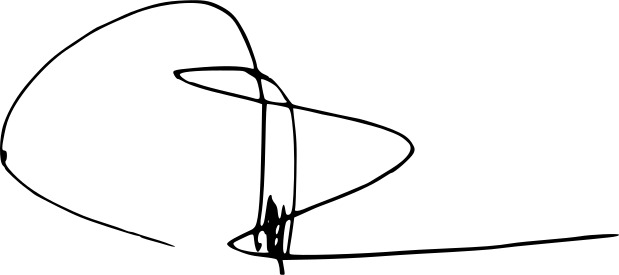
Signature of: erwin rivero